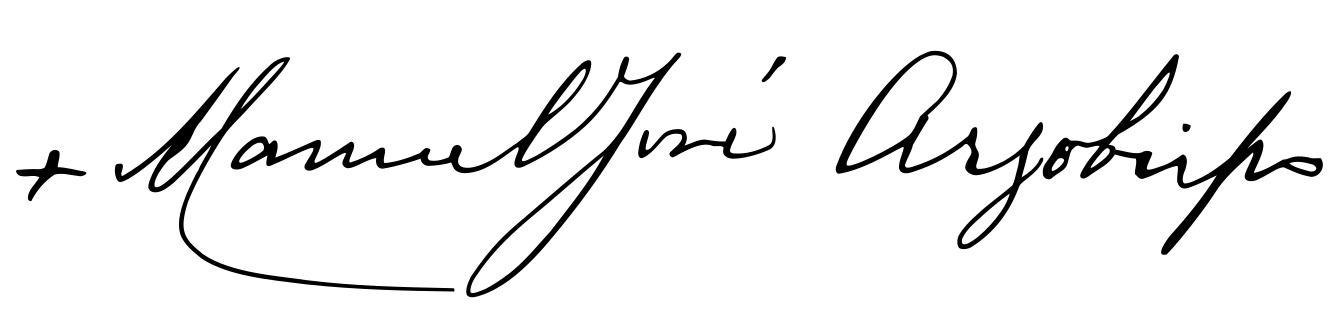
Signature of: manuel josé caicedo